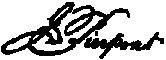
Signature of: john pierpont